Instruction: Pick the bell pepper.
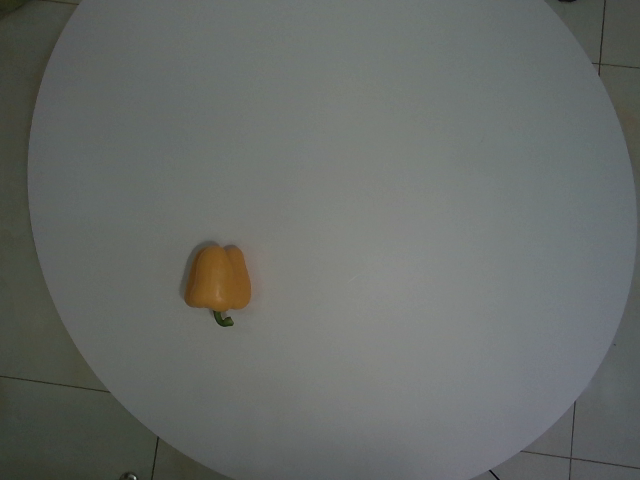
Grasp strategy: vertical